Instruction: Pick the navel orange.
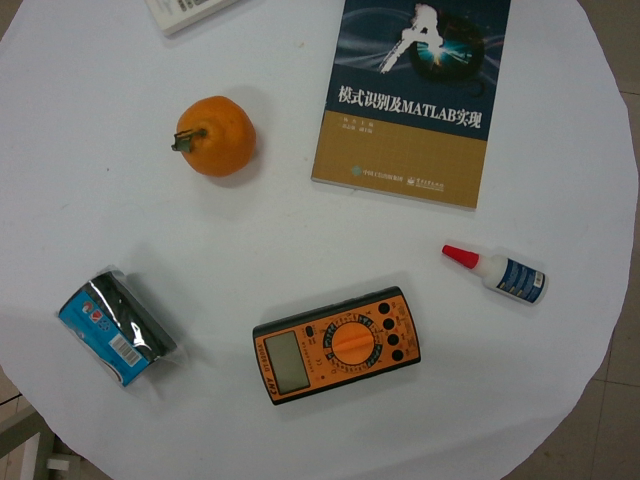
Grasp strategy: vertical